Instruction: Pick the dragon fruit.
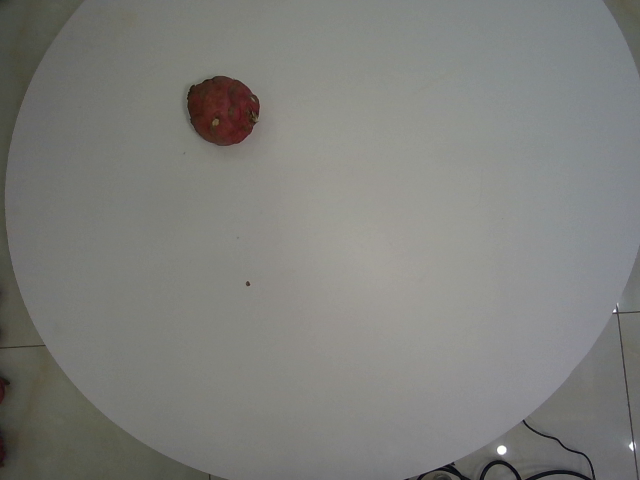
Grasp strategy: vertical